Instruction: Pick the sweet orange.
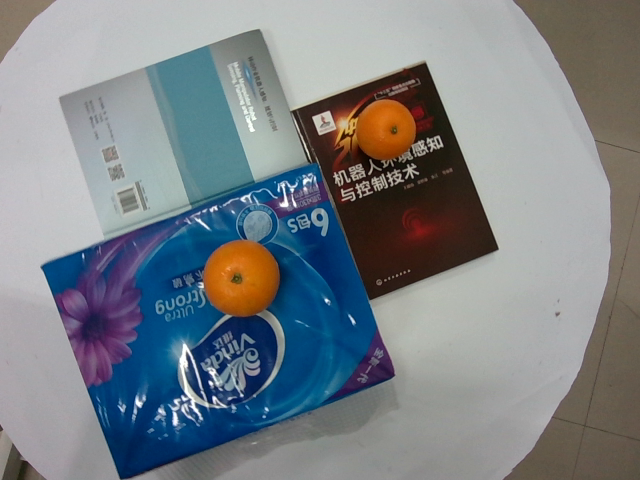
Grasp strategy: vertical